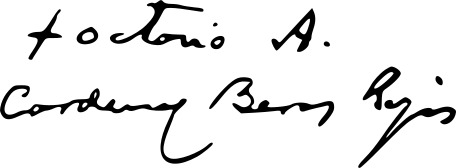
Signature of: octavio beras rojas